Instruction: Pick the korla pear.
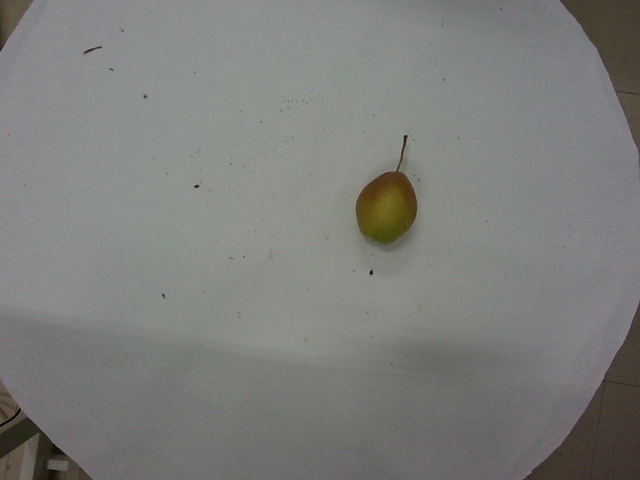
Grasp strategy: vertical